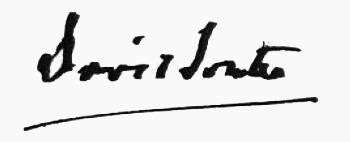
Signature of: david souter